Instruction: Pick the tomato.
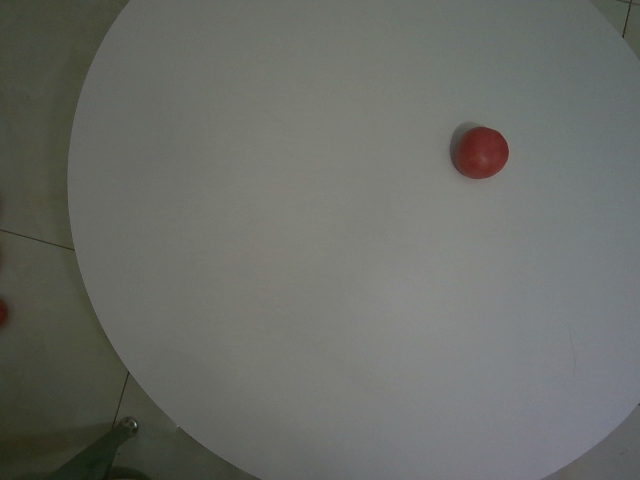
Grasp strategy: vertical